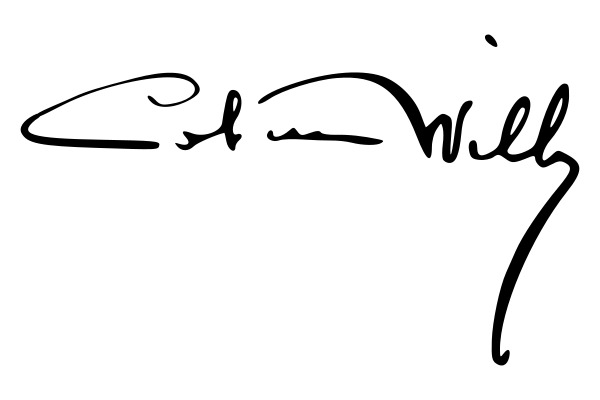
Signature of: colette